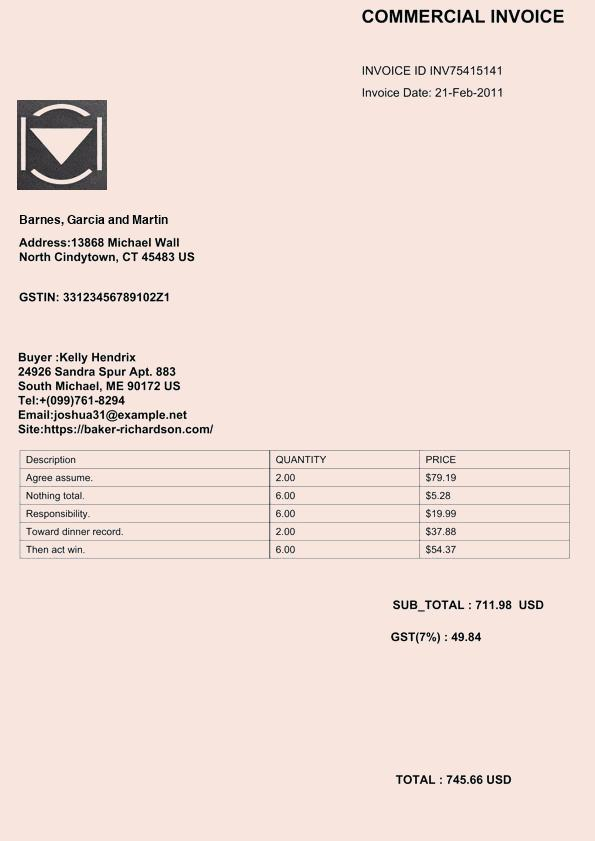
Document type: Invoice